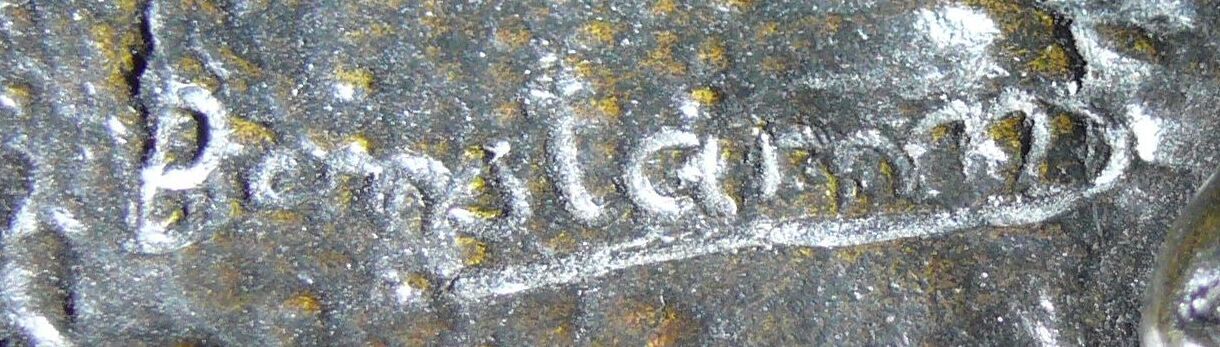
Signature of: léopold bernhard bernstamm